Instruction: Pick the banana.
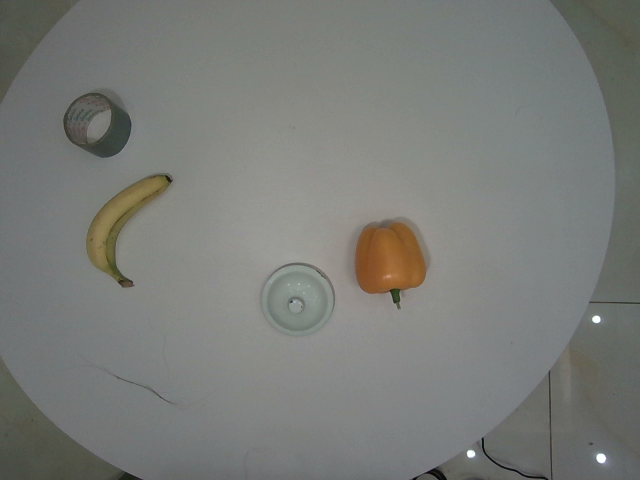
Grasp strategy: vertical